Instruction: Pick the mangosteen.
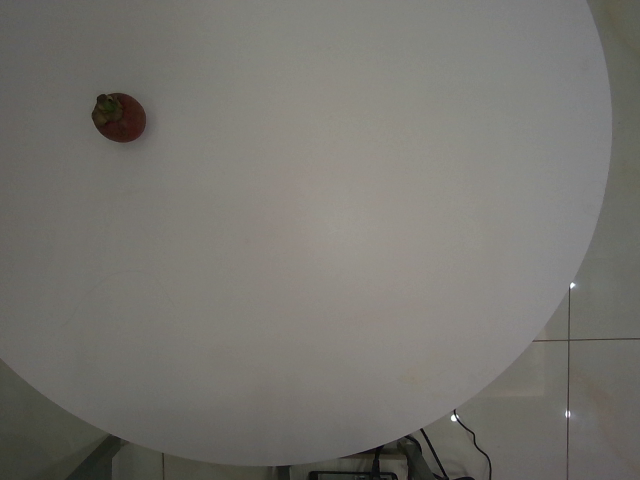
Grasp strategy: vertical